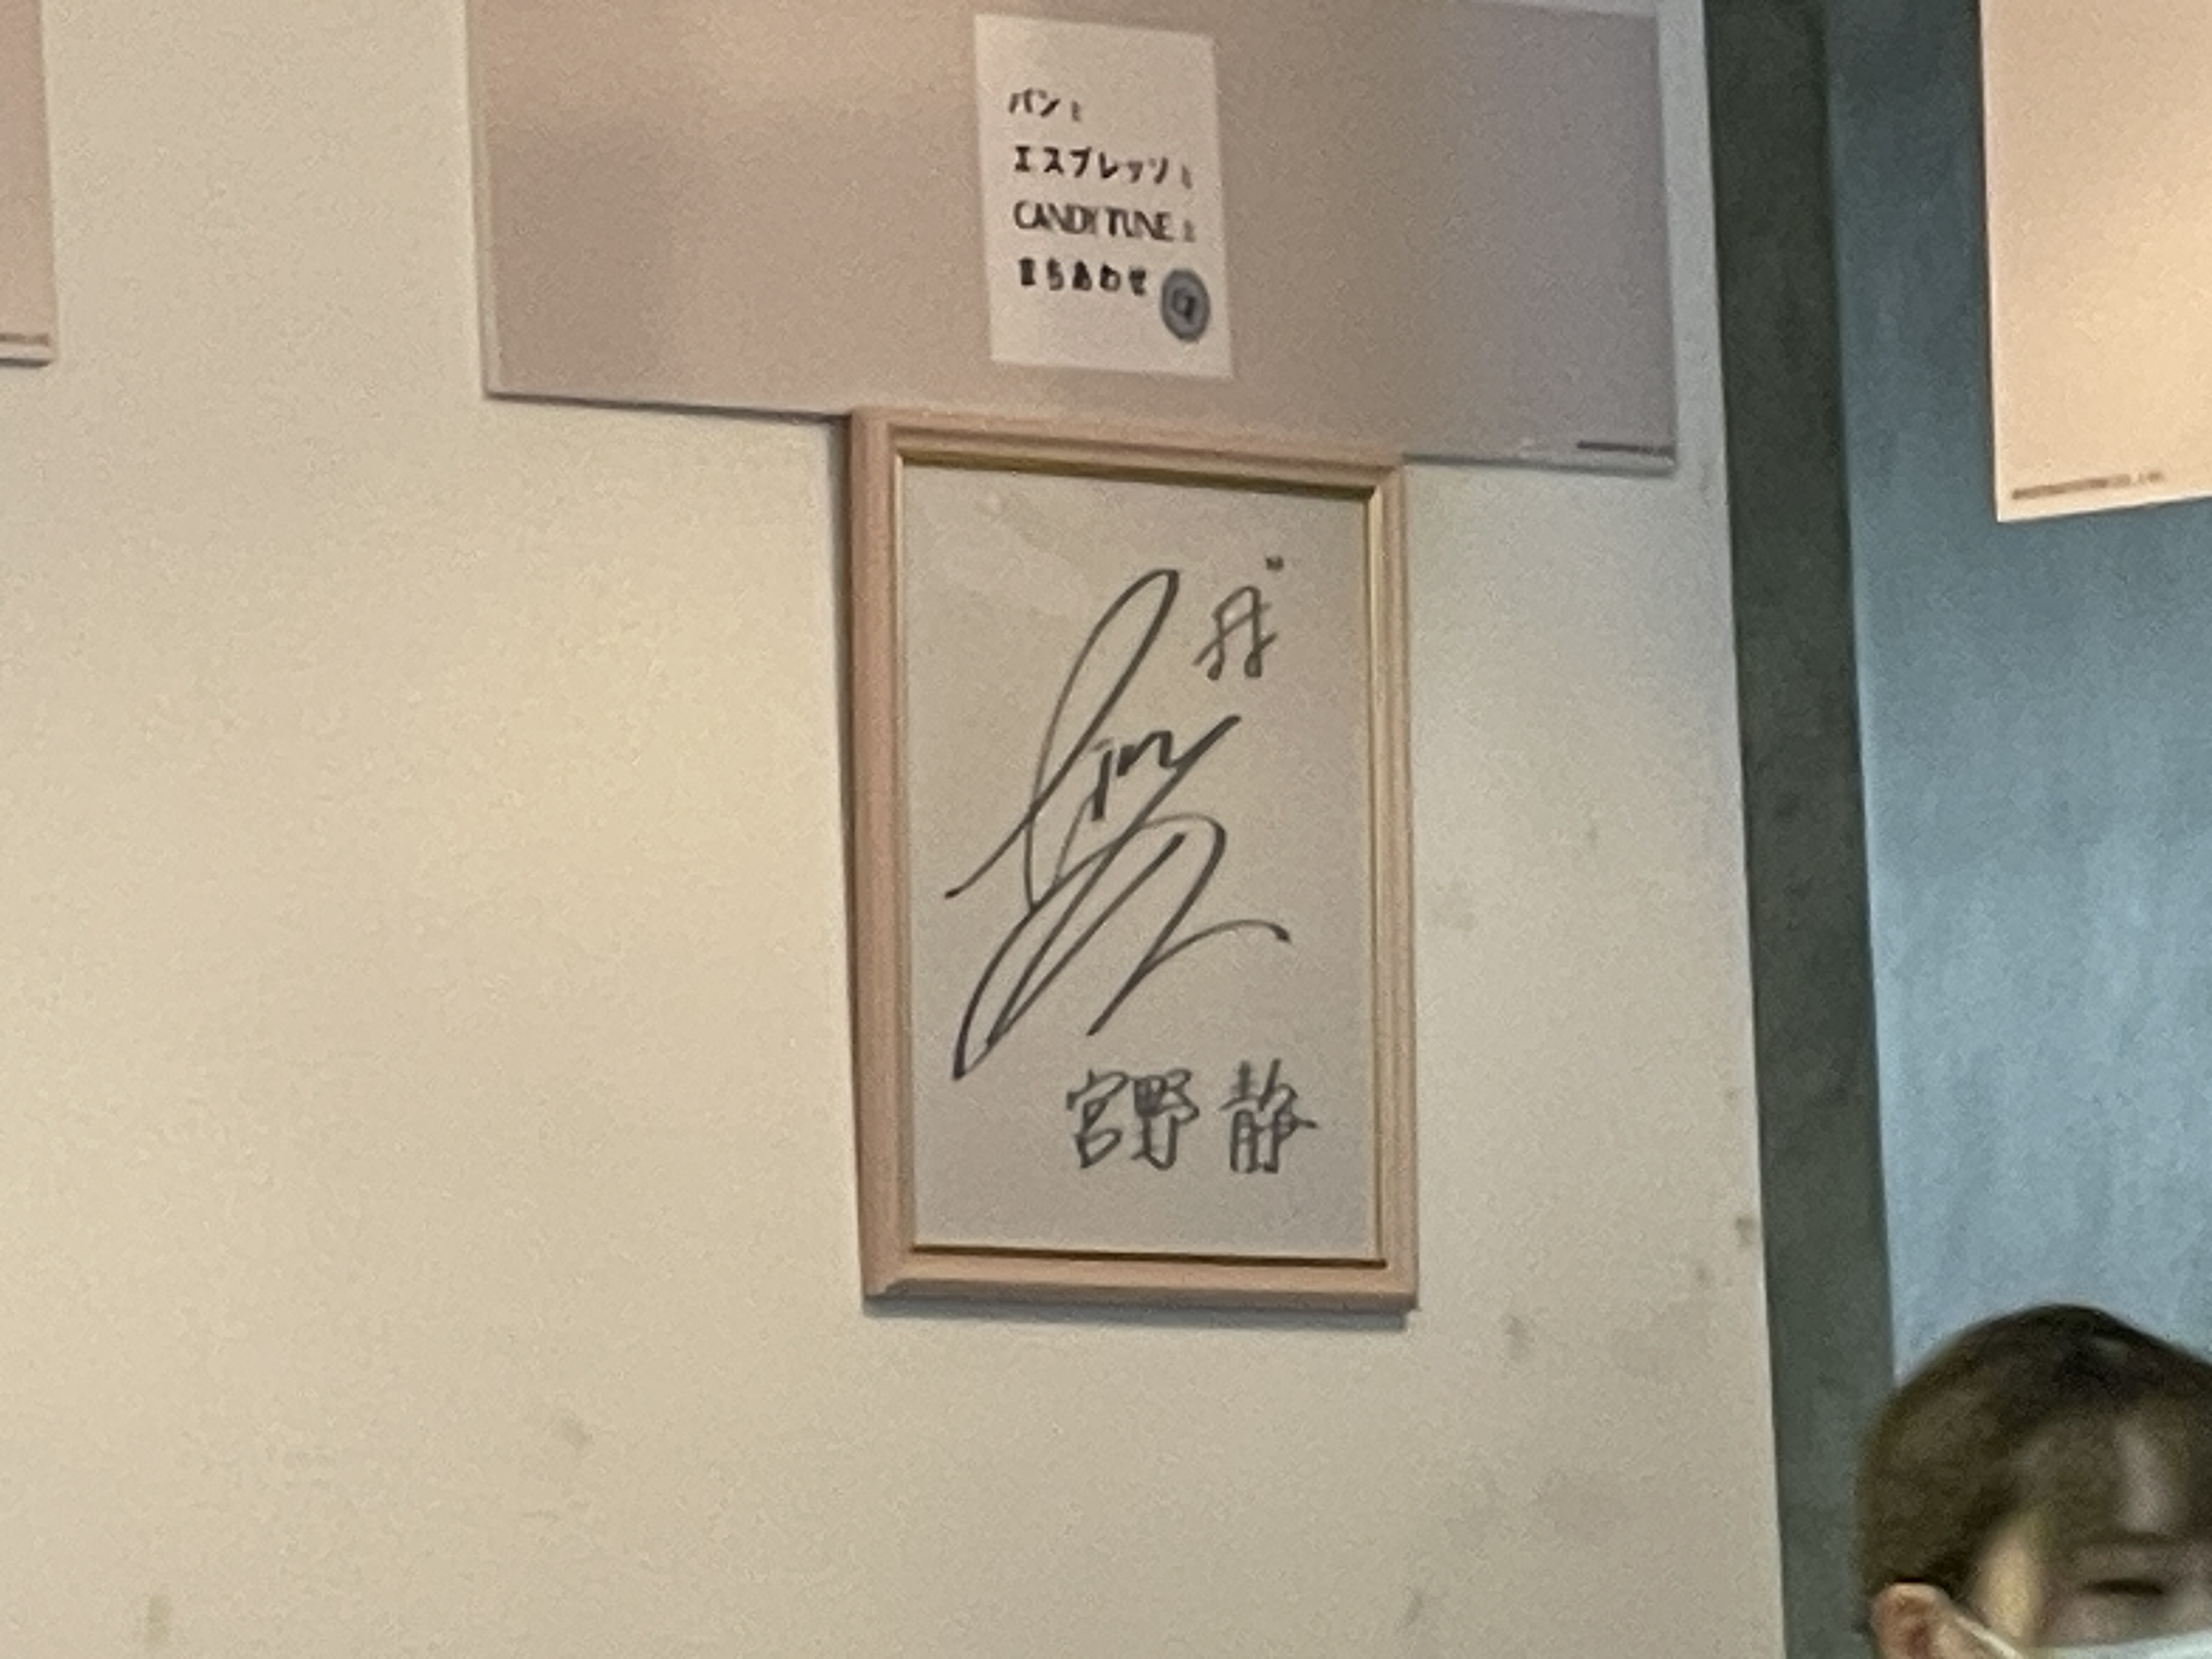
Signature of: shizuka miyano